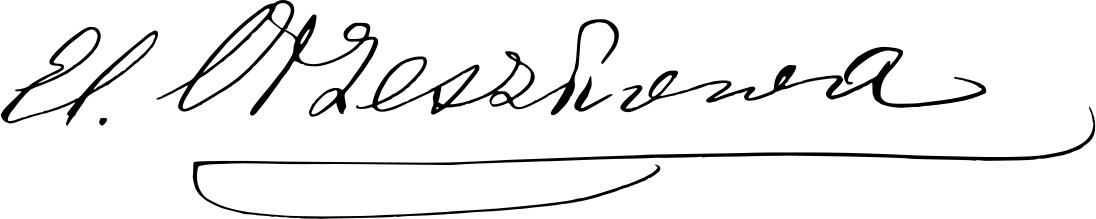
Signature of: eliza orzeszkowa